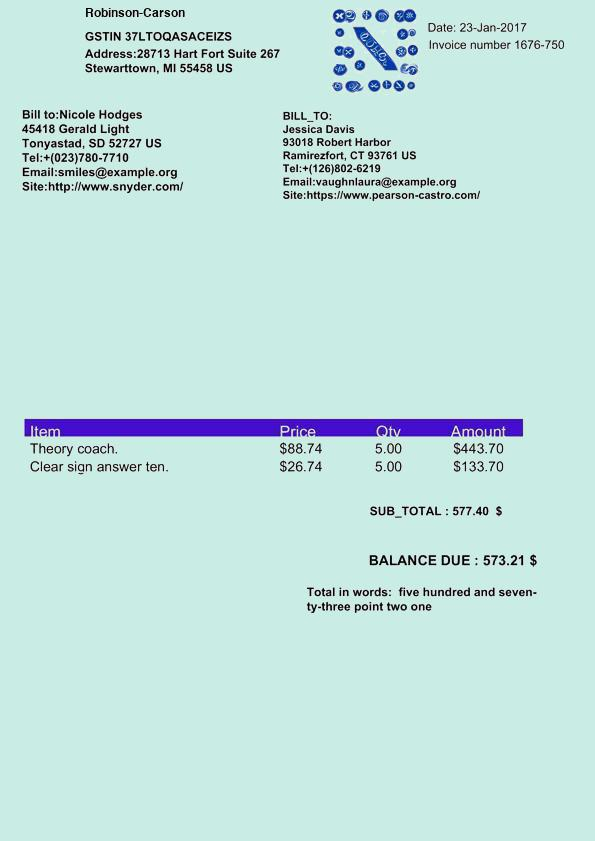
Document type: Invoice